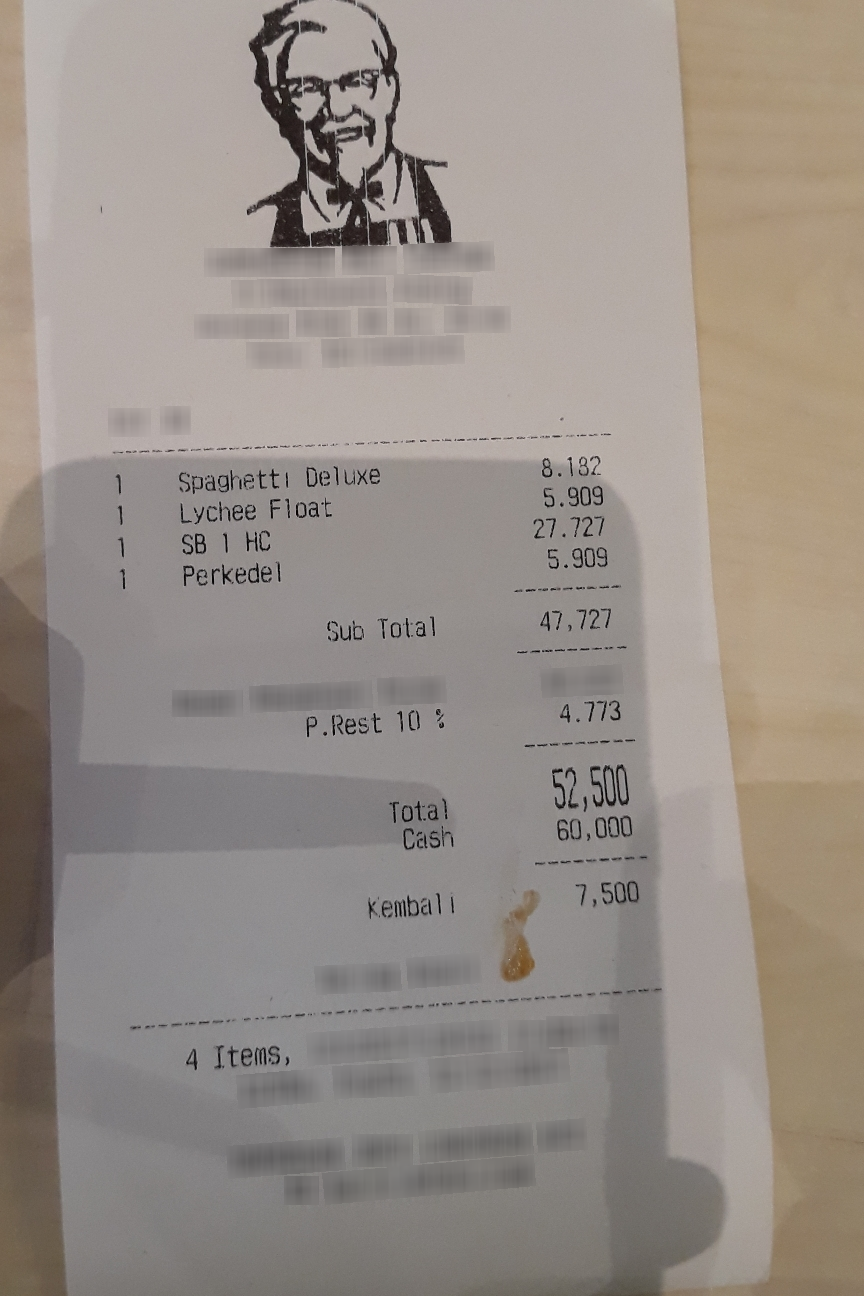
Number of items: 4
Subtotal: 47,727
Tax: 4.773
Total: 52,500
OCR text regions:
text: Sub
text: Total
text: 47,727
text: P.Rest
text: 10
text: %
text: 4.773
text: Total
text: 52,500
text: Cash
text: 60,000
text: Kembali
text: 7,500
text: 4
text: Items,
text: 1
text: Spaghetti
text: Deluxe
text: 8.182
text: 1
text: Lychee
text: Float
text: 5.909
text: 1
text: SB
text: 1
text: HC
text: 27.727
text: 1
text: Perkedel
text: 5.909